Question: Describe the condition in detail:
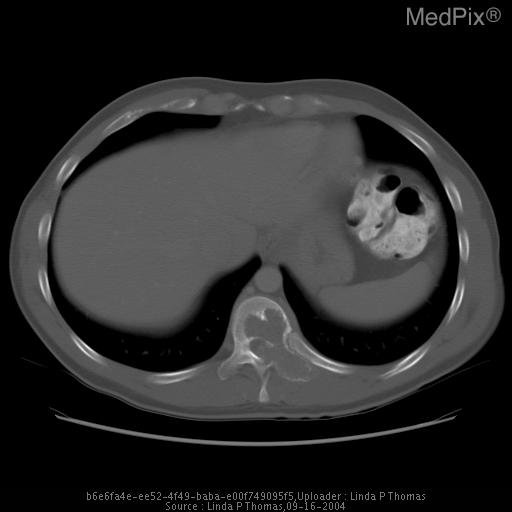
Answer: The disease is discussed as: Giant cell tumor (GCT) is a primary bone tumor affecting women more commonly than men (2:1) and associated with an Asian ancestry.  The usual age of presentation is 20-40 years of age after the growth plate has been obliterated. Patients usually present with tenderness and swelling over the primary site and rarely pathologic fracture. GCTs comprise 5-9% of all primary bone tumors, 25% of benign bone tumors and are the 6th most common primary bone neoplasm. The majority of GCTs are benign with approximately 5-10% malignant, which are indistinguishable radiographically.  60% occur in the long bones and almost all GCTs involve the articular end of the bone with the following most common sites: proximal tibia, distal femur, distal radius and proximal humerus.

Initial evaluation is usually with radiography, which  often reveals a geographic, well-defined lucent lesion usually lacking sclerotic margins or periosteal reaction.  The lesion is usually in an eccentric location and usually extends to the articular surface.  Further evaluation requires CT or MRI, which can demonstrate associated soft tissue mass and full extent of the lesion.  MRI is useful in defining the full extent of the tumor in preparation for surgical resection and may occasionally reveal fluid/fluid levels or subchondral breakthrough or joint involvement.

Treatment consists of surgical curettage with bone grafting or orthopedic cement or wide resection with secondary implantation of an allograft endoprosthesis.  Pathologic evaluation reveals vascular tissue with mononuclear stromal cells and multinucleated giant cells of osteoclast type.  Recurrence is frequent (approximately 50%) and usually due to inadequate surgical resection. Recurrence is often manifested radiographically by resorption of the bone graft and appearance of new lucenies.  Malignant degeneration may occur especially following radiation therapy. Even histologically benign tumors may metastasize to lung.